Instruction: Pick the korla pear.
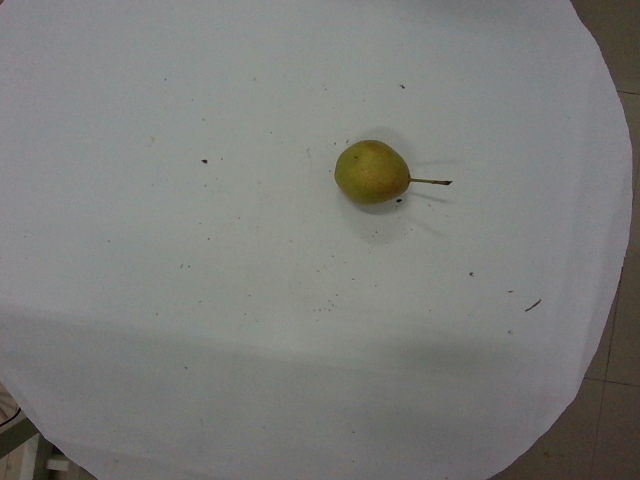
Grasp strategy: vertical